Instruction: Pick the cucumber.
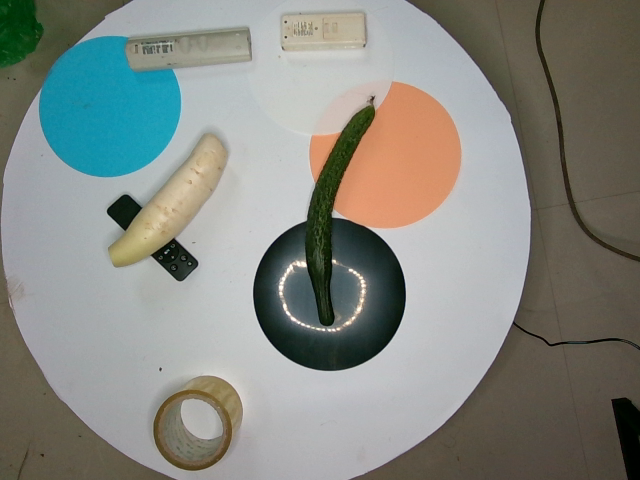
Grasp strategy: vertical